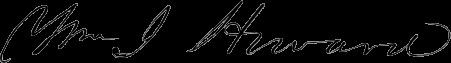
Signature of: william j howard